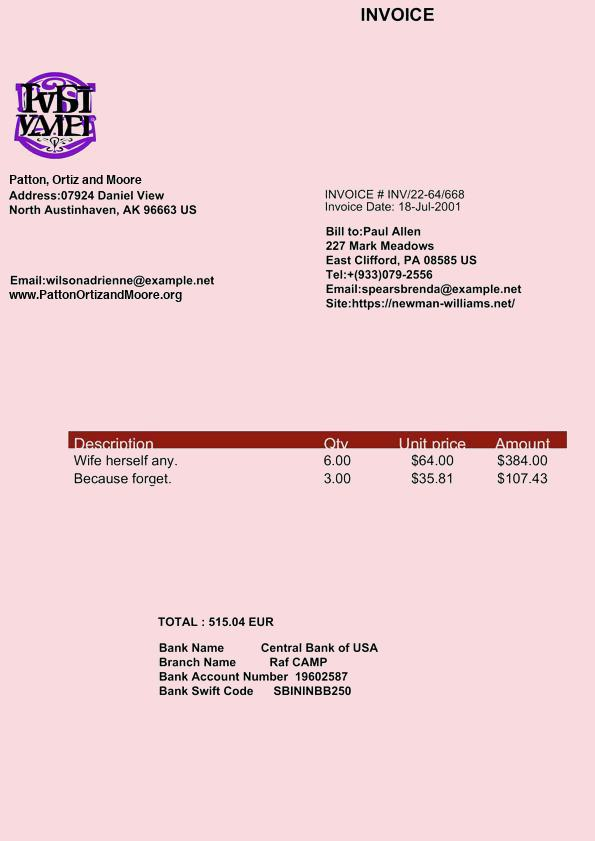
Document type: Invoice